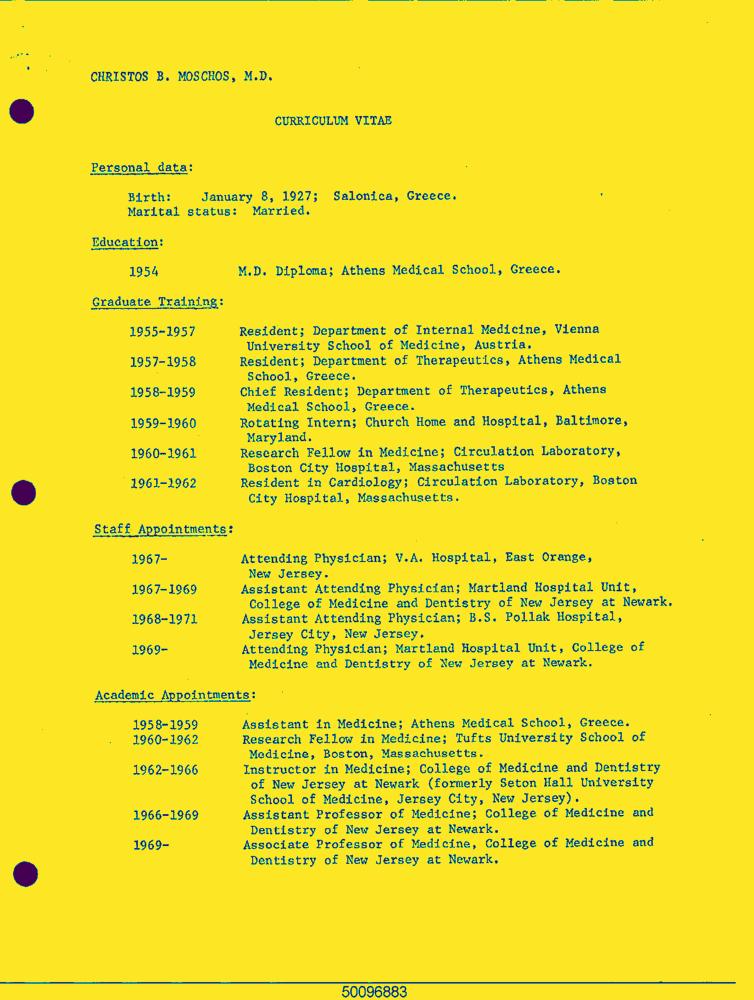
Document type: Resume-Doc